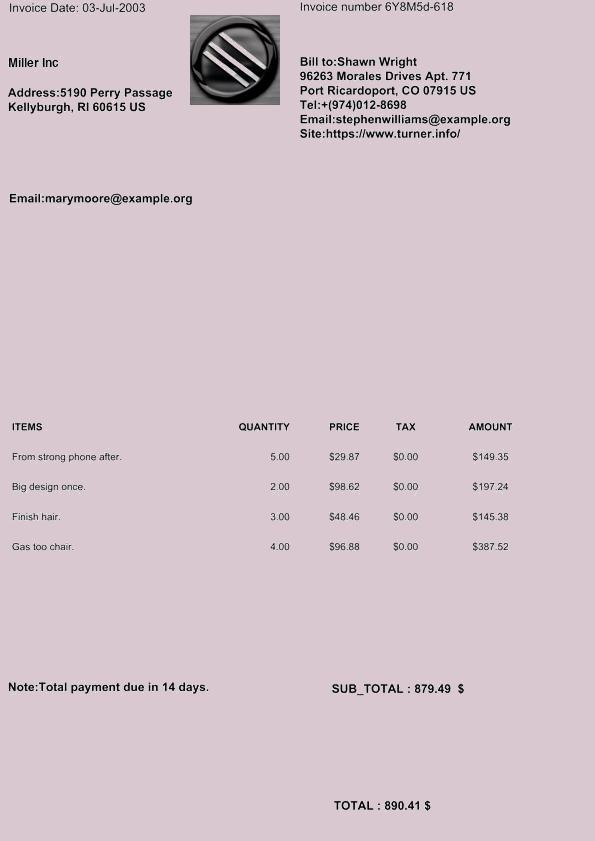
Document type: Invoice